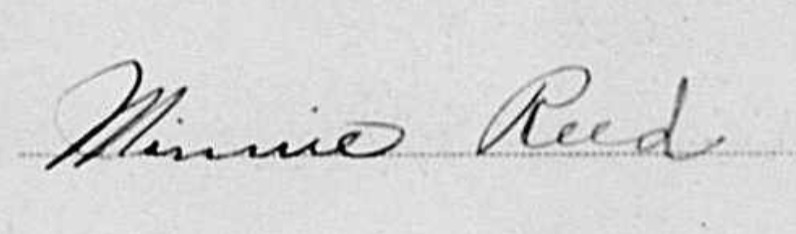
Signature of: minnie reed